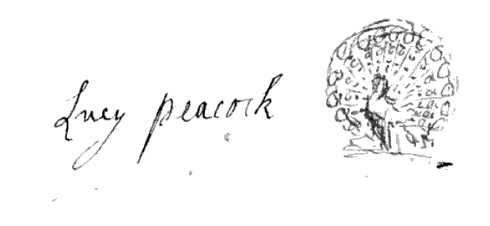
Signature of: lucy peacock